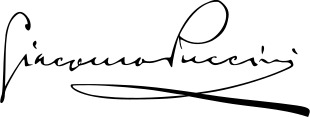
Signature of: giacomo puccini